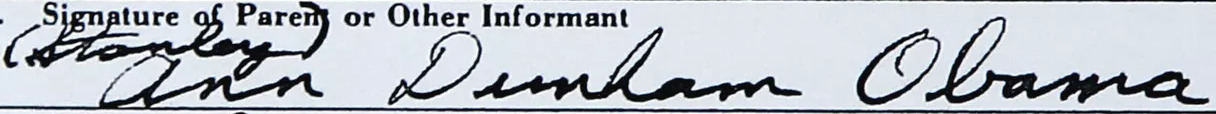
Signature of: stanley ann dunham